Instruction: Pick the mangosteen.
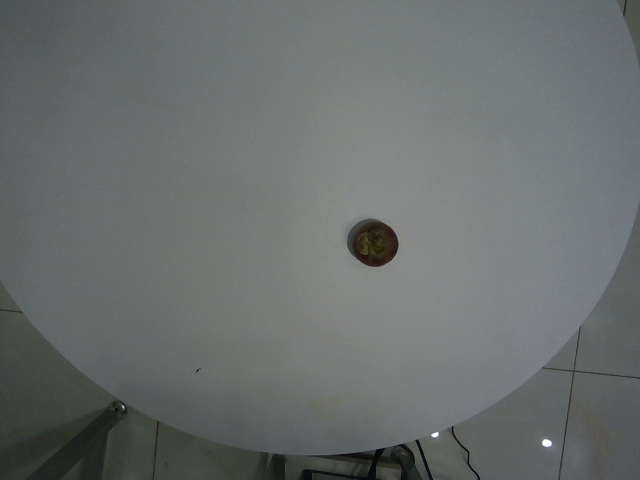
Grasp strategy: vertical